Question: Which state is mentioned in the document?
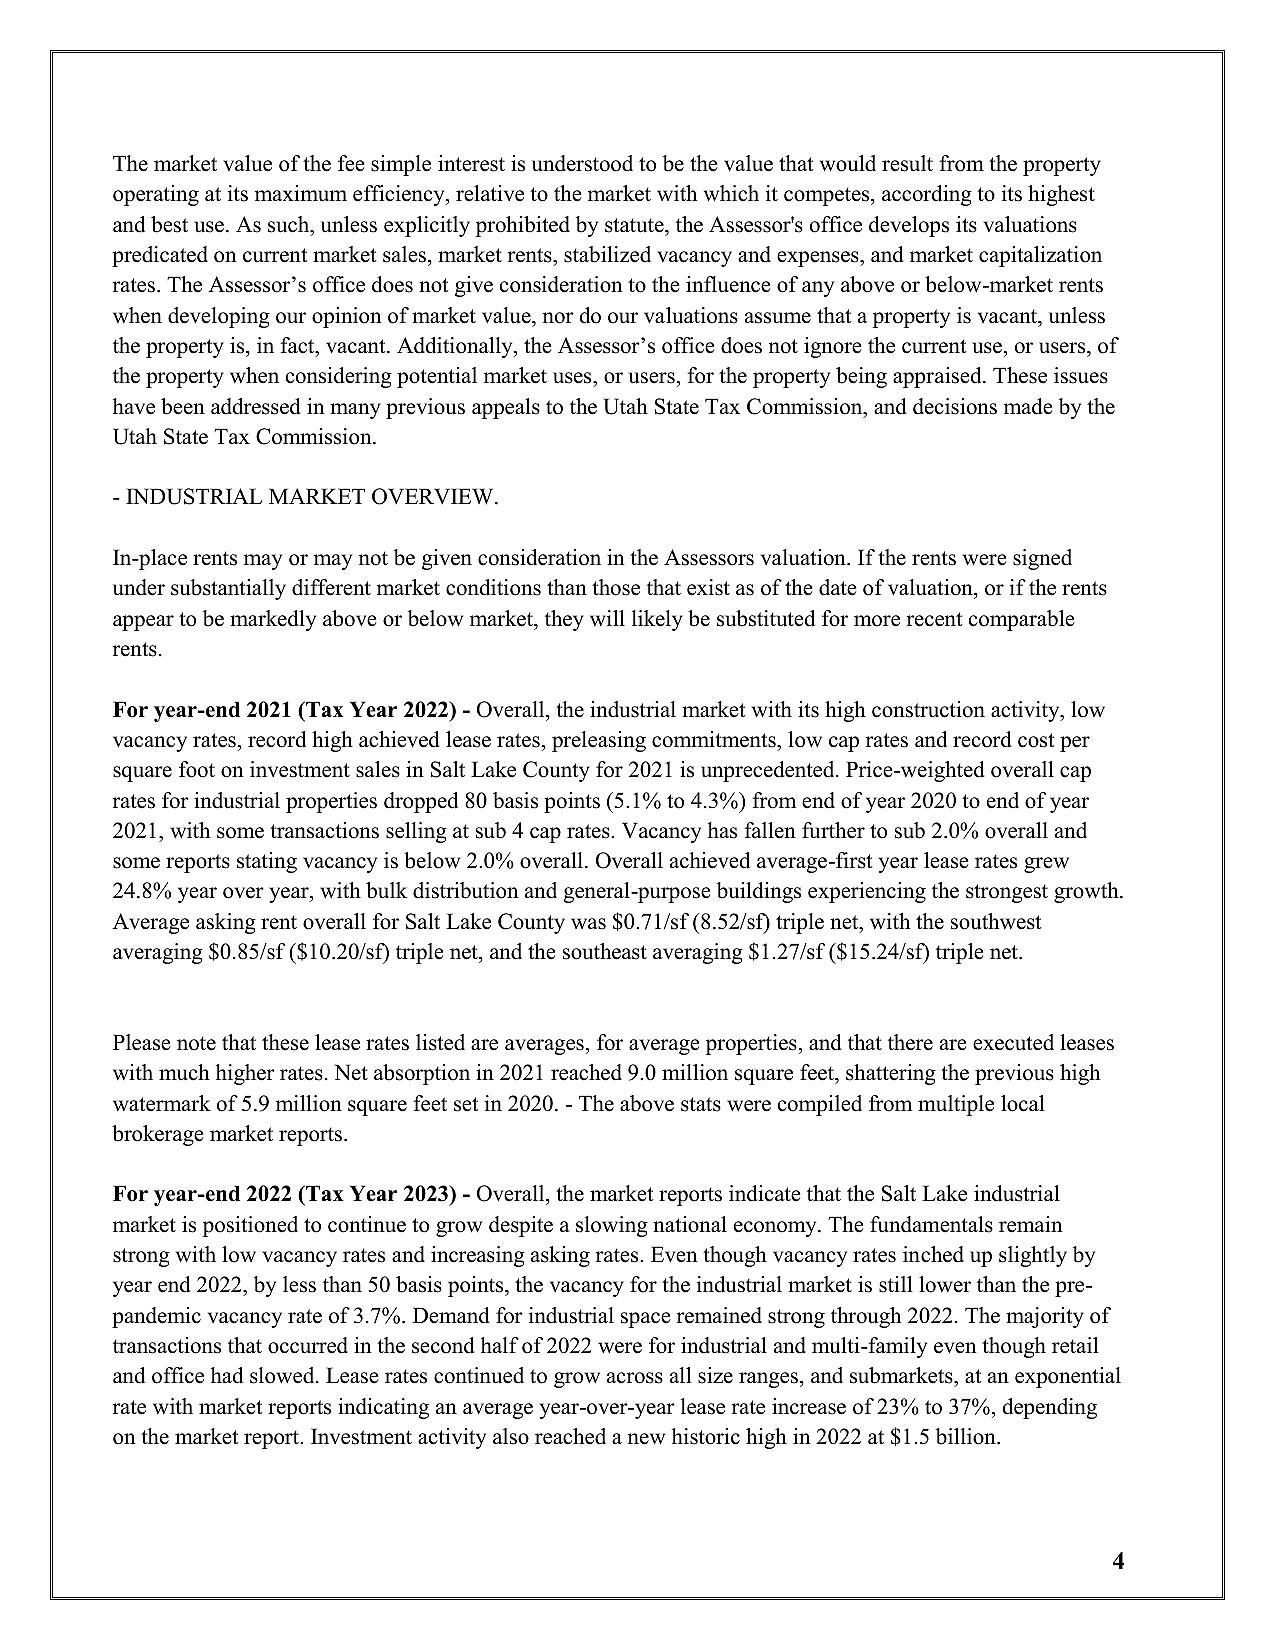
Answer: "Utah"